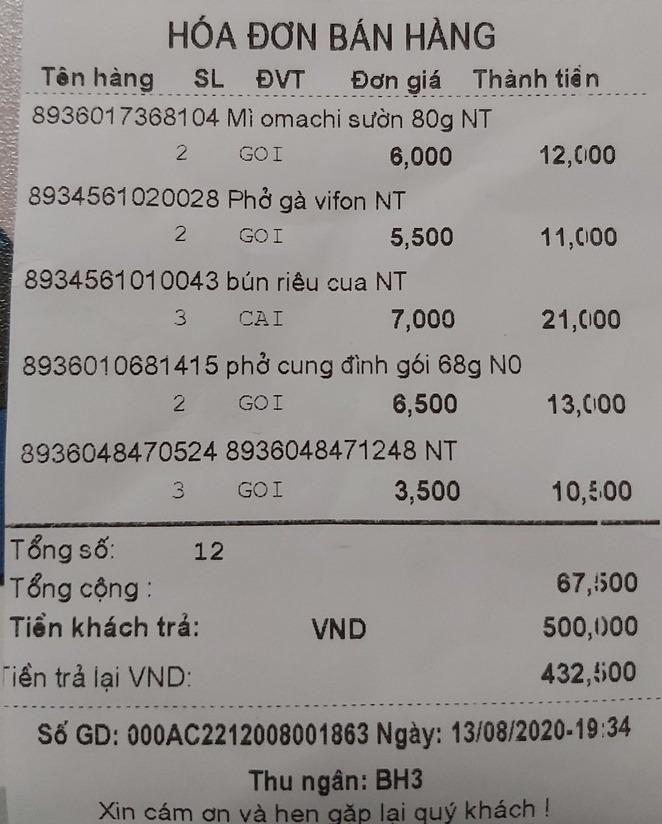
HÓA ĐƠN BÁN HÀNG

<table>
<tr>
<th>Tên hàng</th>
<th>SL</th>
<th>ĐVT</th>
<th>Đơn giá</th>
<th>Thành tiền</th>
</tr>
<tr>
<td>8936017368104 Mì omachi sườn 80g NT</td>
<td>2</td>
<td>GOI</td>
<td>6,000</td>
<td>12,000</td>
</tr>
<tr>
<td>8934561020028 Phở gà vifon NT</td>
<td>2</td>
<td>GOI</td>
<td>5,500</td>
<td>11,000</td>
</tr>
<tr>
<td>8934561010043 bún riêu cua NT</td>
<td>3</td>
<td>CAI</td>
<td>7,000</td>
<td>21,000</td>
</tr>
<tr>
<td>8936010681415 phở cung đình gói 68g NO</td>
<td>2</td>
<td>GOI</td>
<td>6,500</td>
<td>13,000</td>
</tr>
<tr>
<td>8936048470524 8936048471248 NT</td>
<td>3</td>
<td>GOI</td>
<td>3,500</td>
<td>10,500</td>
</tr>
</table>

Tổng số: 12
Tổng cộng : 67,500
Tiền khách trả: VND 500,000
Tiền trả lại VND: 432,500

Số GD: 000AC2212008001863 Ngày: 13/08/2020-19:34
Thu ngân: BH3
Xin cám ơn và hen gặp lai quý khách !